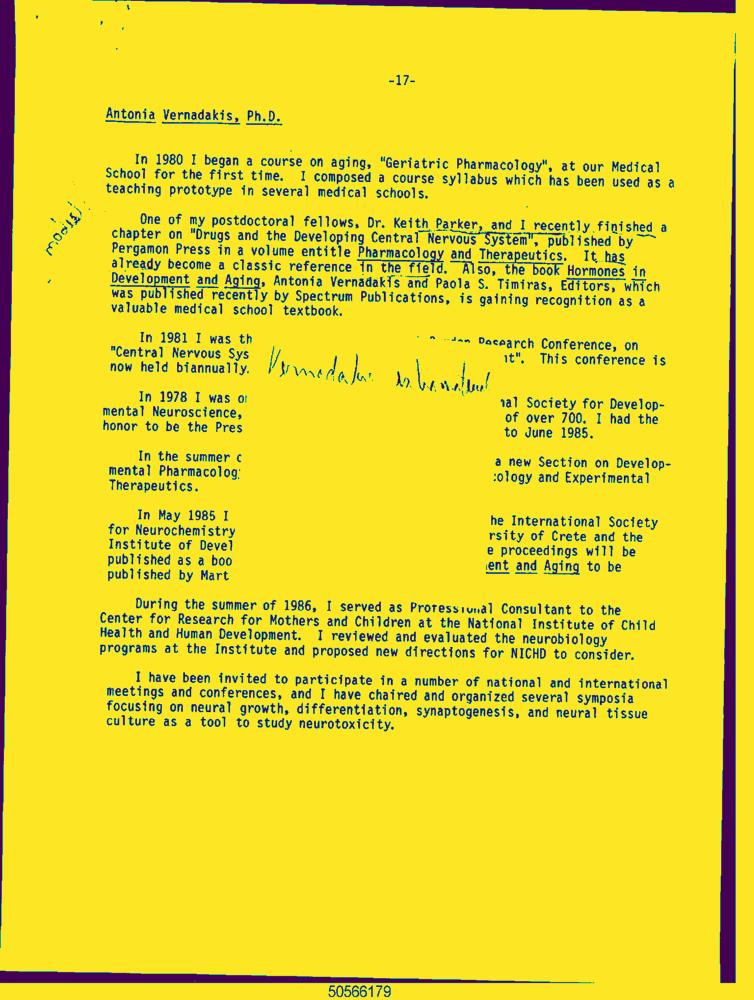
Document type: Resume-Doc